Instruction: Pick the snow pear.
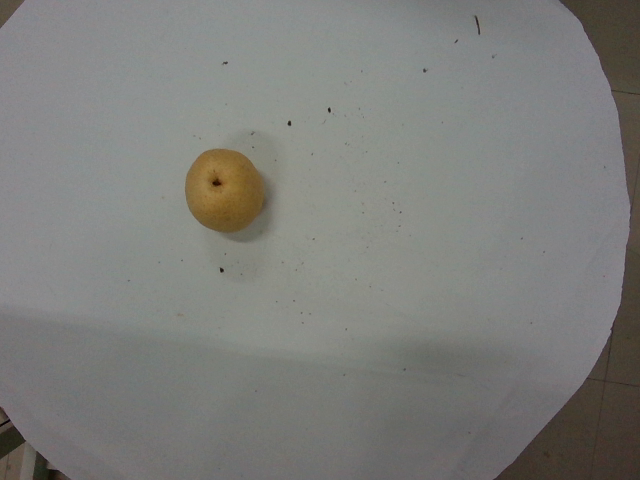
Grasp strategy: vertical